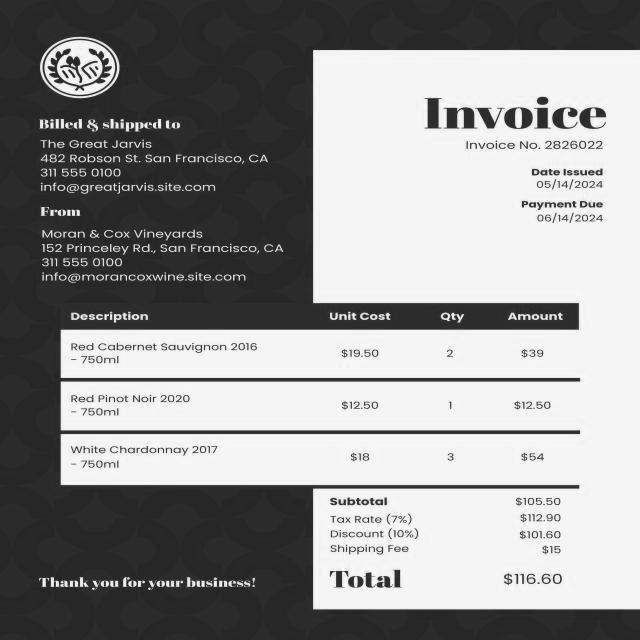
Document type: Invoice